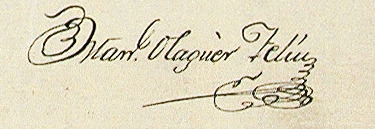
Signature of: manuel olaguer feliú